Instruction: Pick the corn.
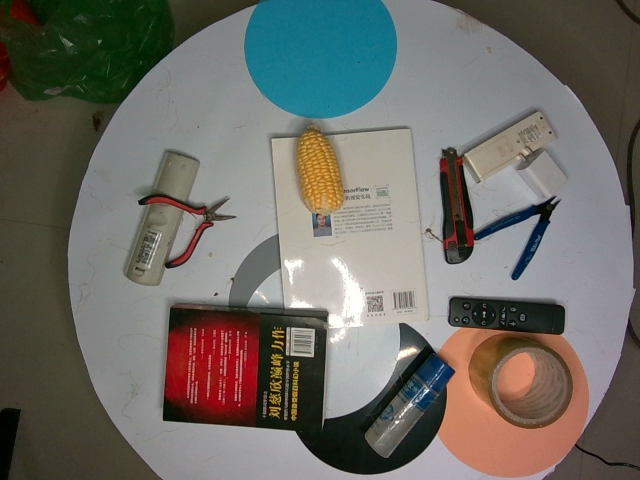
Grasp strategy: vertical